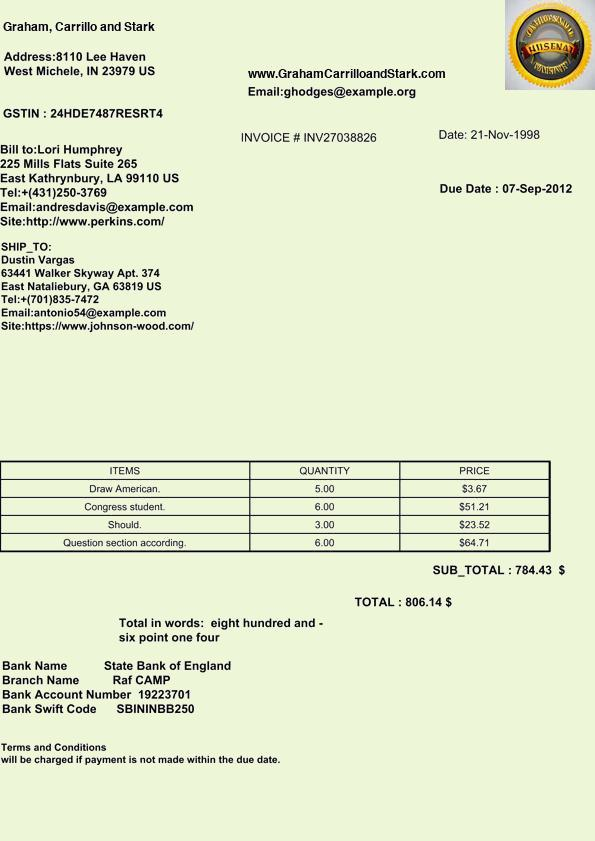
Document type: Invoice